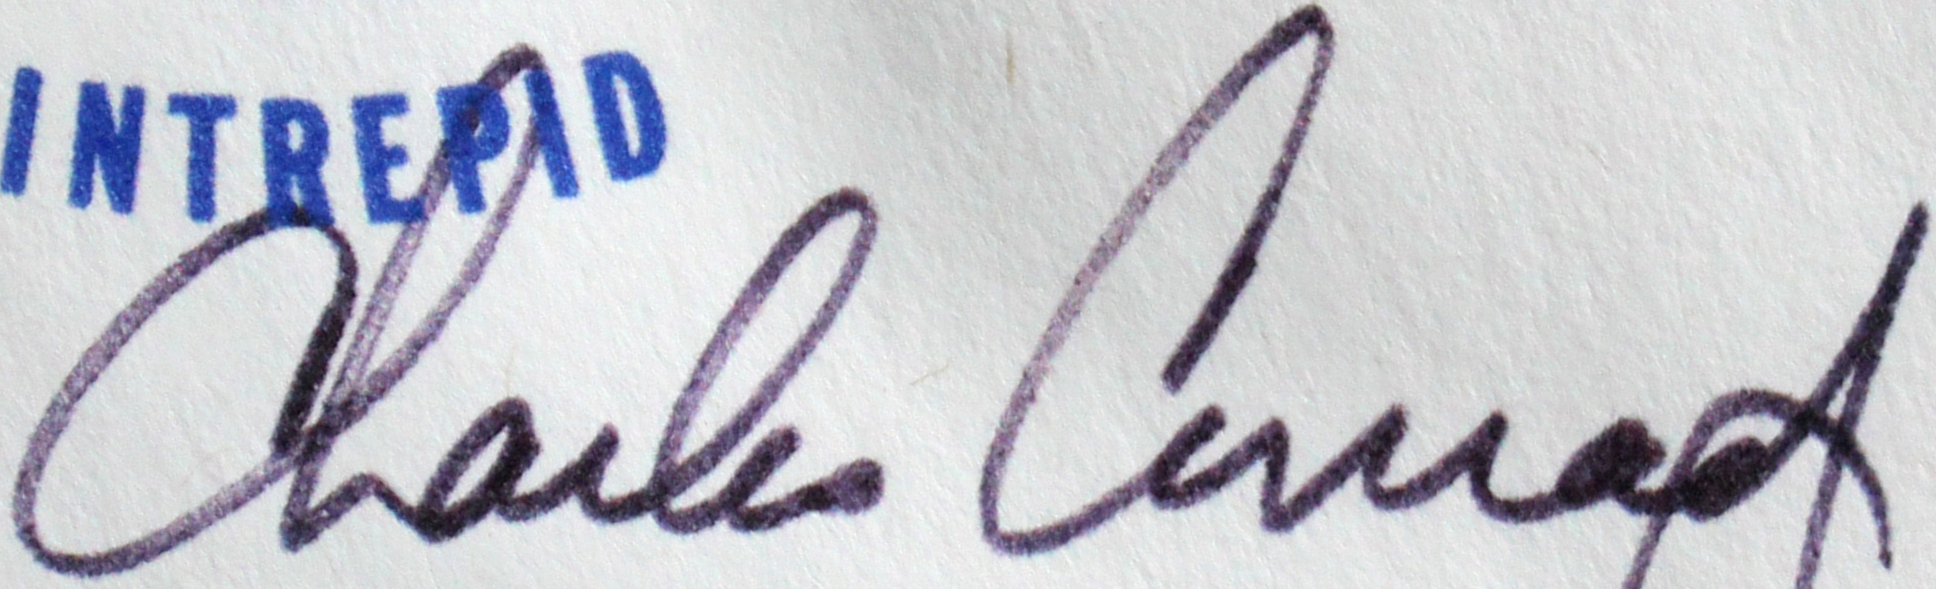
Signature of: pete conrad